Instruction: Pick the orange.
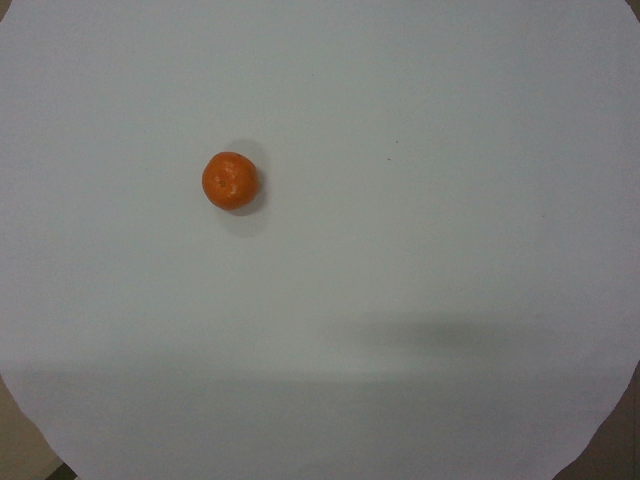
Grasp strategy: vertical